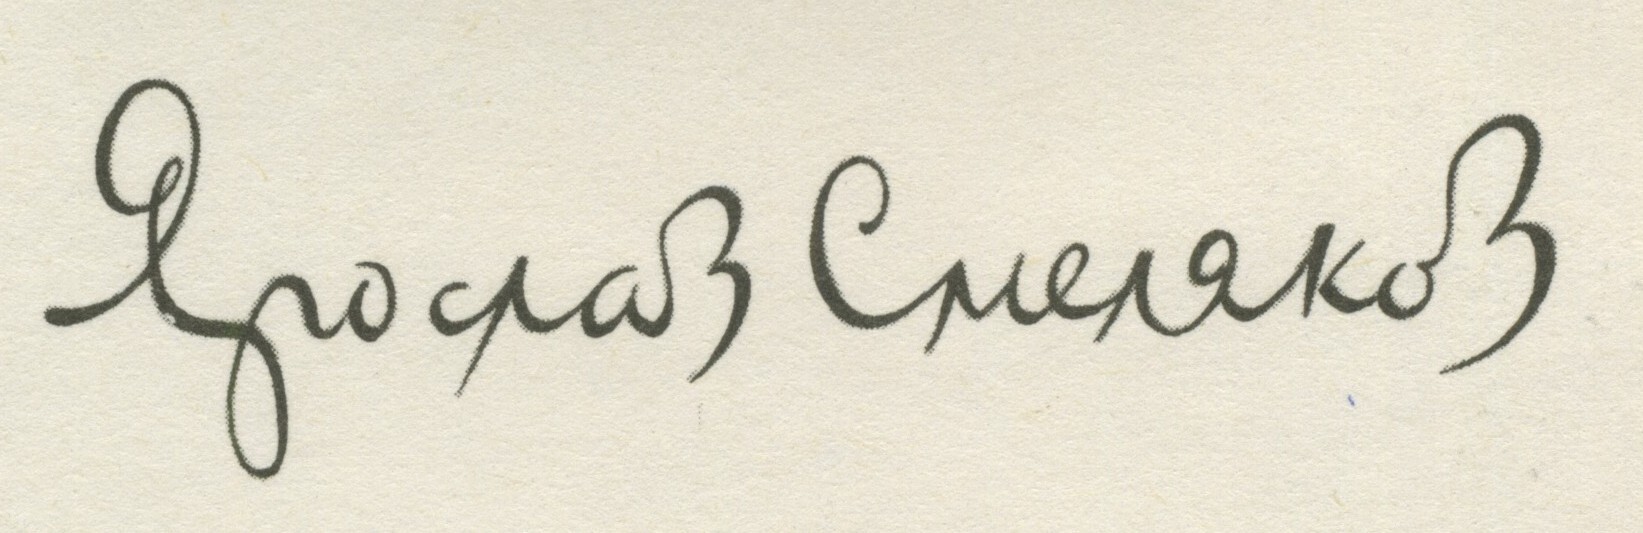
Signature of: yaroslav smelyakov